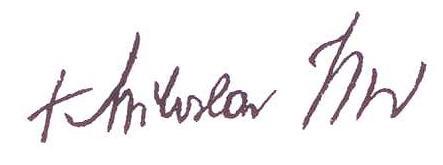
Signature of: miloslav vlk